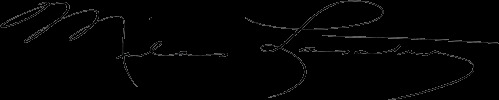
Signature of: milas lasater